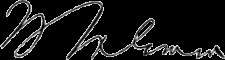
Signature of: william salomon